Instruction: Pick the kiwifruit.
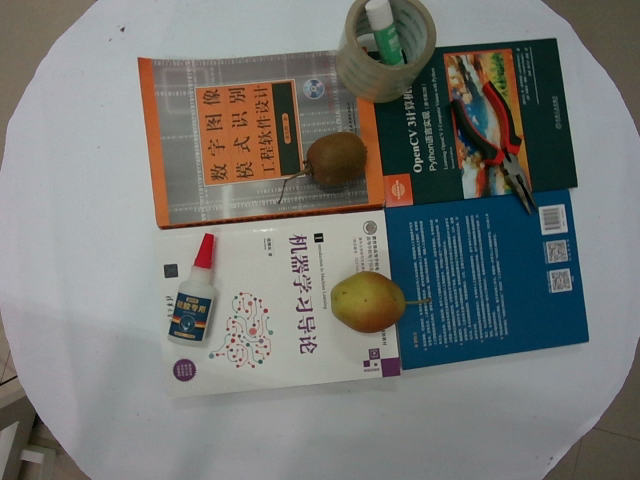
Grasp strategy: vertical